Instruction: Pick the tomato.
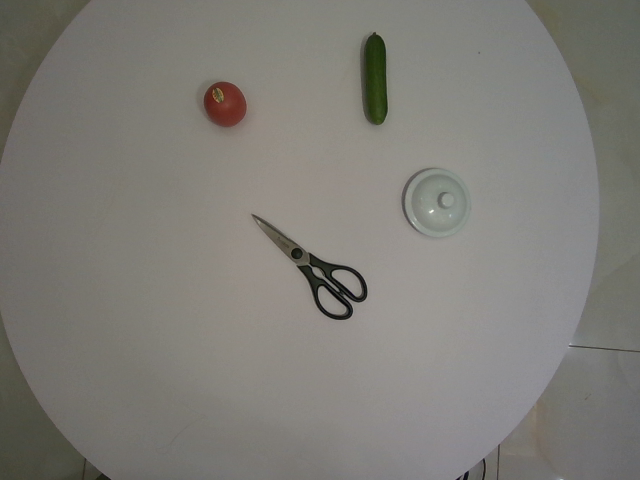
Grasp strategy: vertical